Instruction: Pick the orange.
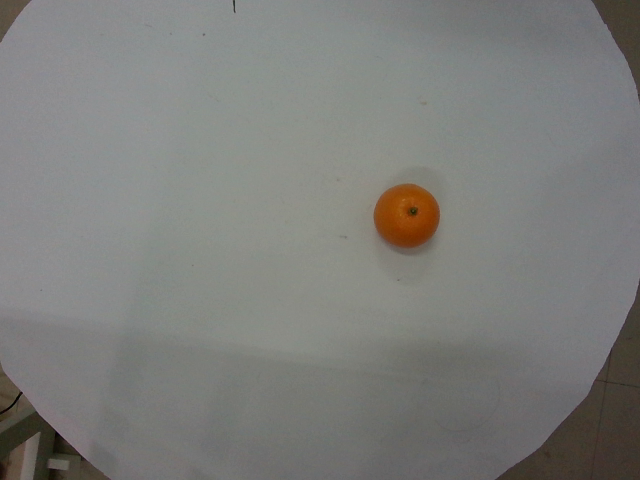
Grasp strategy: vertical